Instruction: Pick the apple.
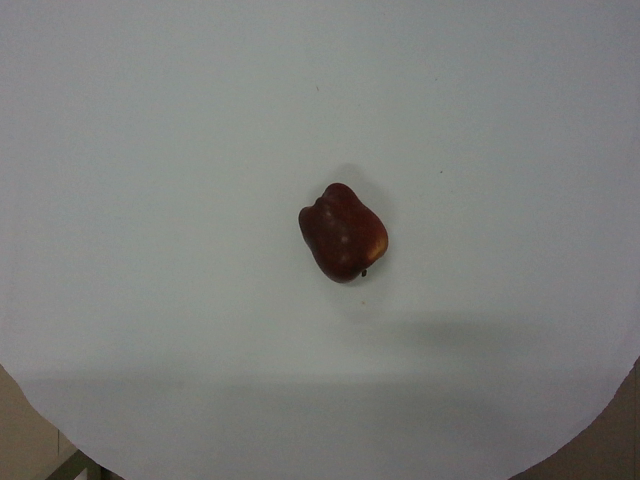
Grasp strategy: vertical